Question: How is the property described in the document?
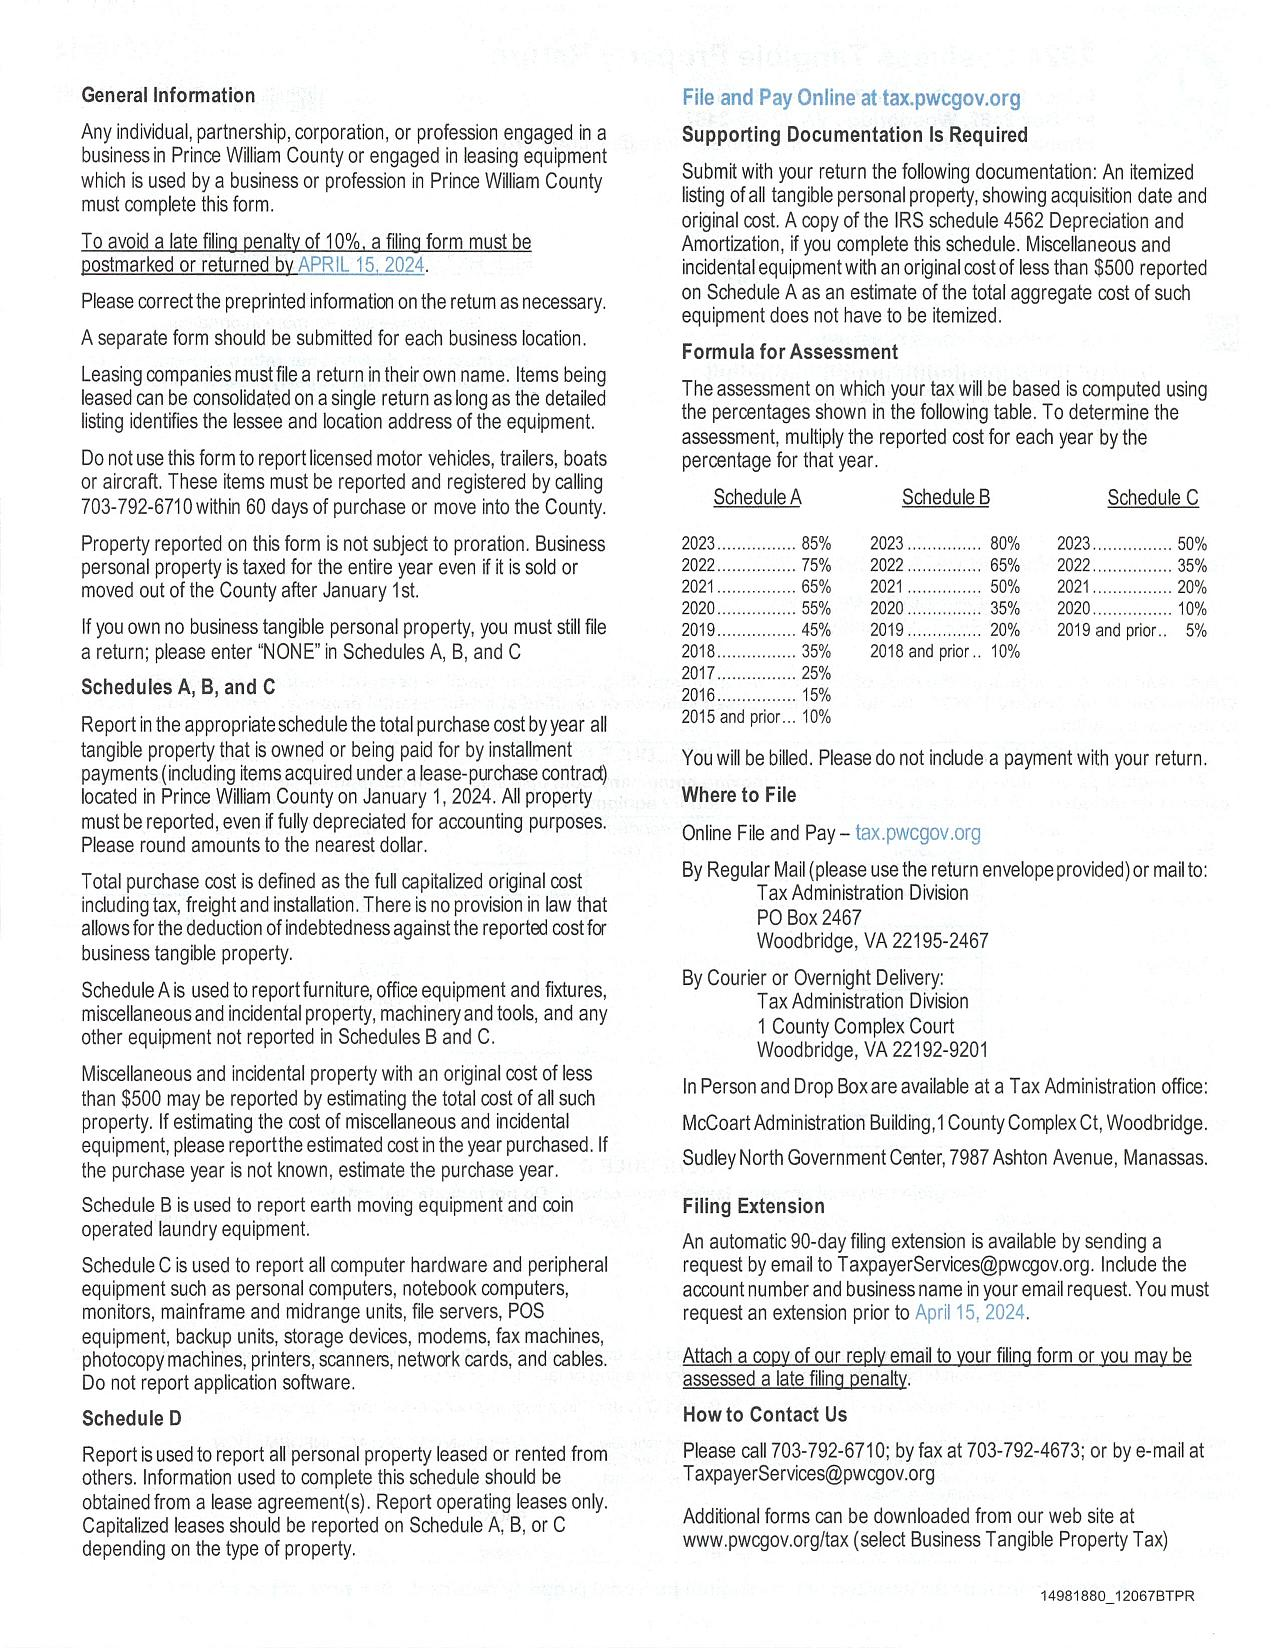
Answer: "tangible personal property, equipment leased for business or profession"